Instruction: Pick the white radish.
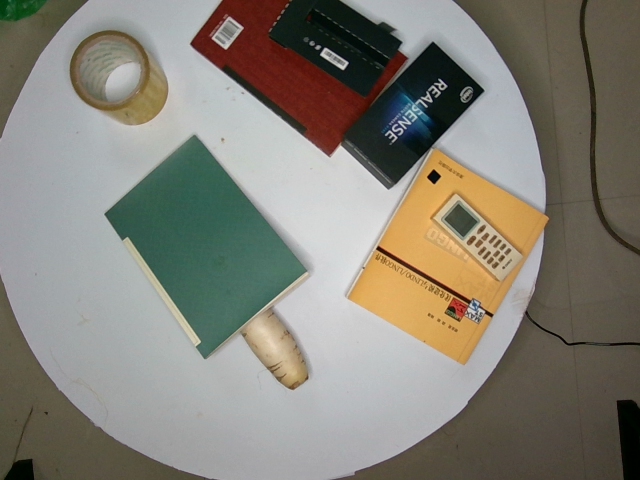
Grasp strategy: vertical